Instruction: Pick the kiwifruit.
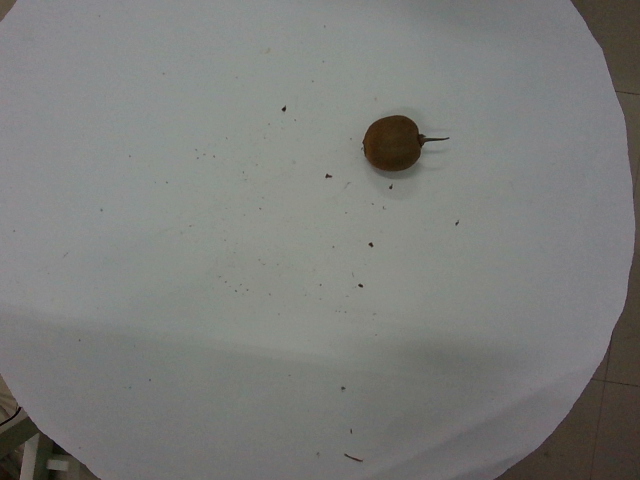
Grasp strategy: vertical